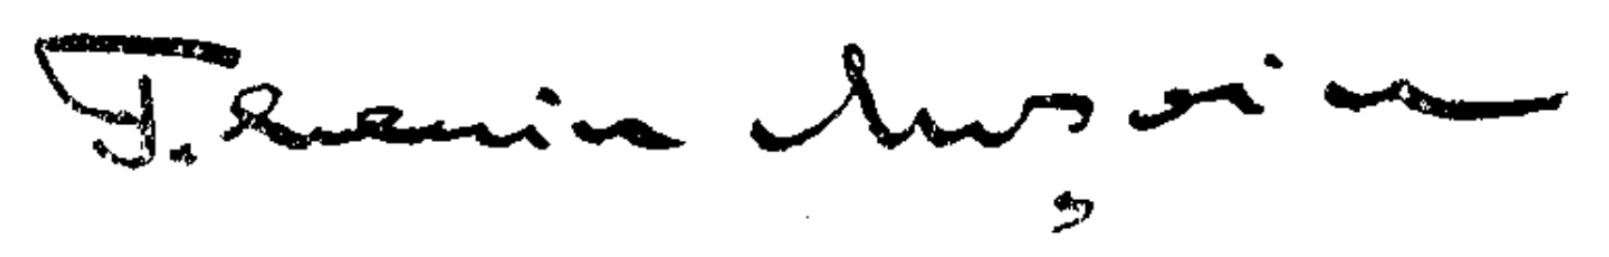
Signature of: tiberiu moșoiu